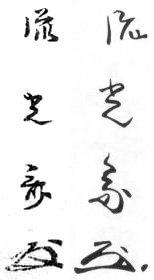
Signature of: ryūkōsai jokei